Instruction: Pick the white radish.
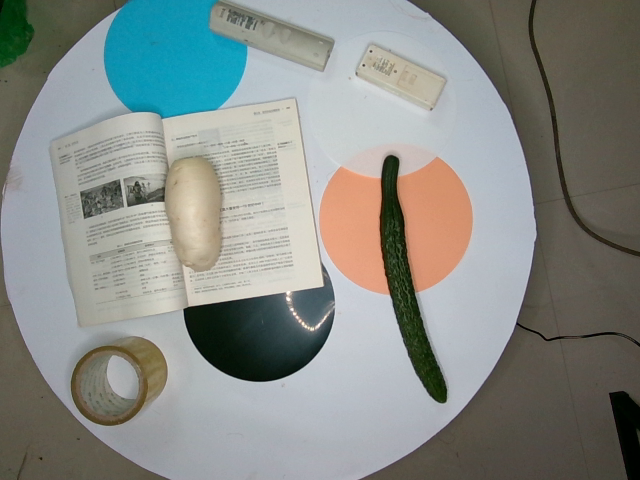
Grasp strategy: vertical